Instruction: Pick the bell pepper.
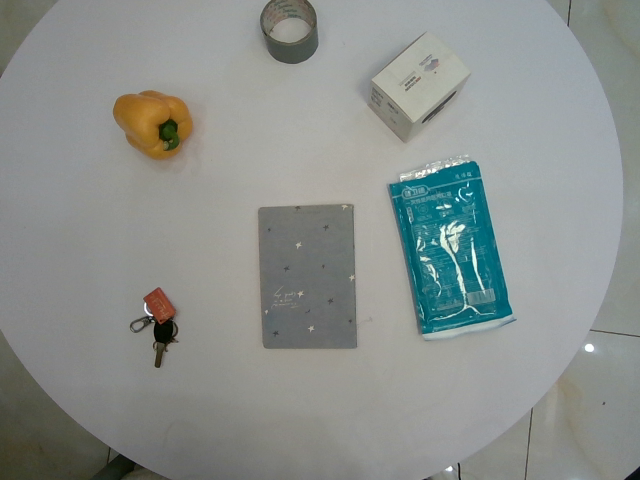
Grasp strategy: vertical